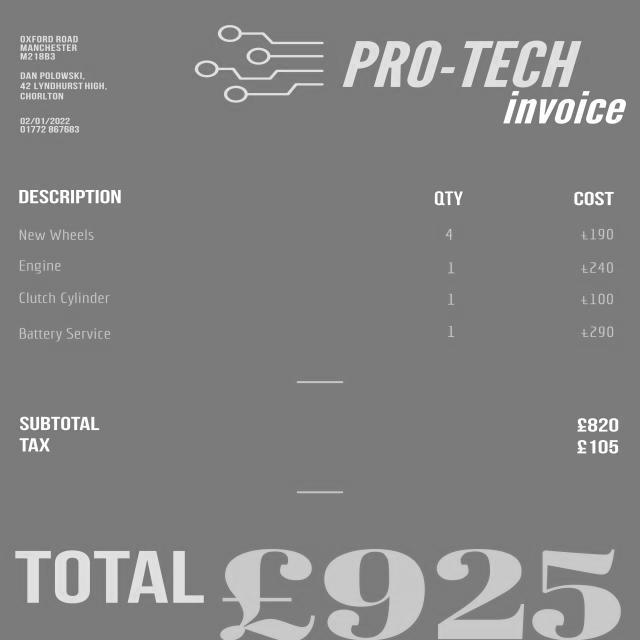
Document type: Invoice